Question: In what way does the history help explain the case?
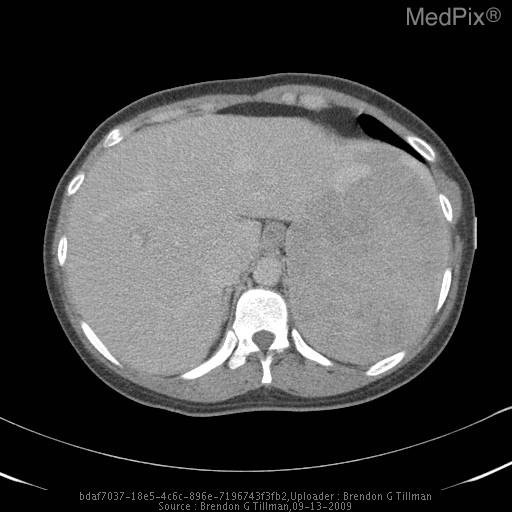
Answer: The patient's history of 28 y/o woman with no significant medical hx only taking OCP presented with dysuria, polyuria, & left flank pain. is key in understanding the case.